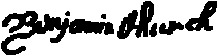
Signature of: benjamin church